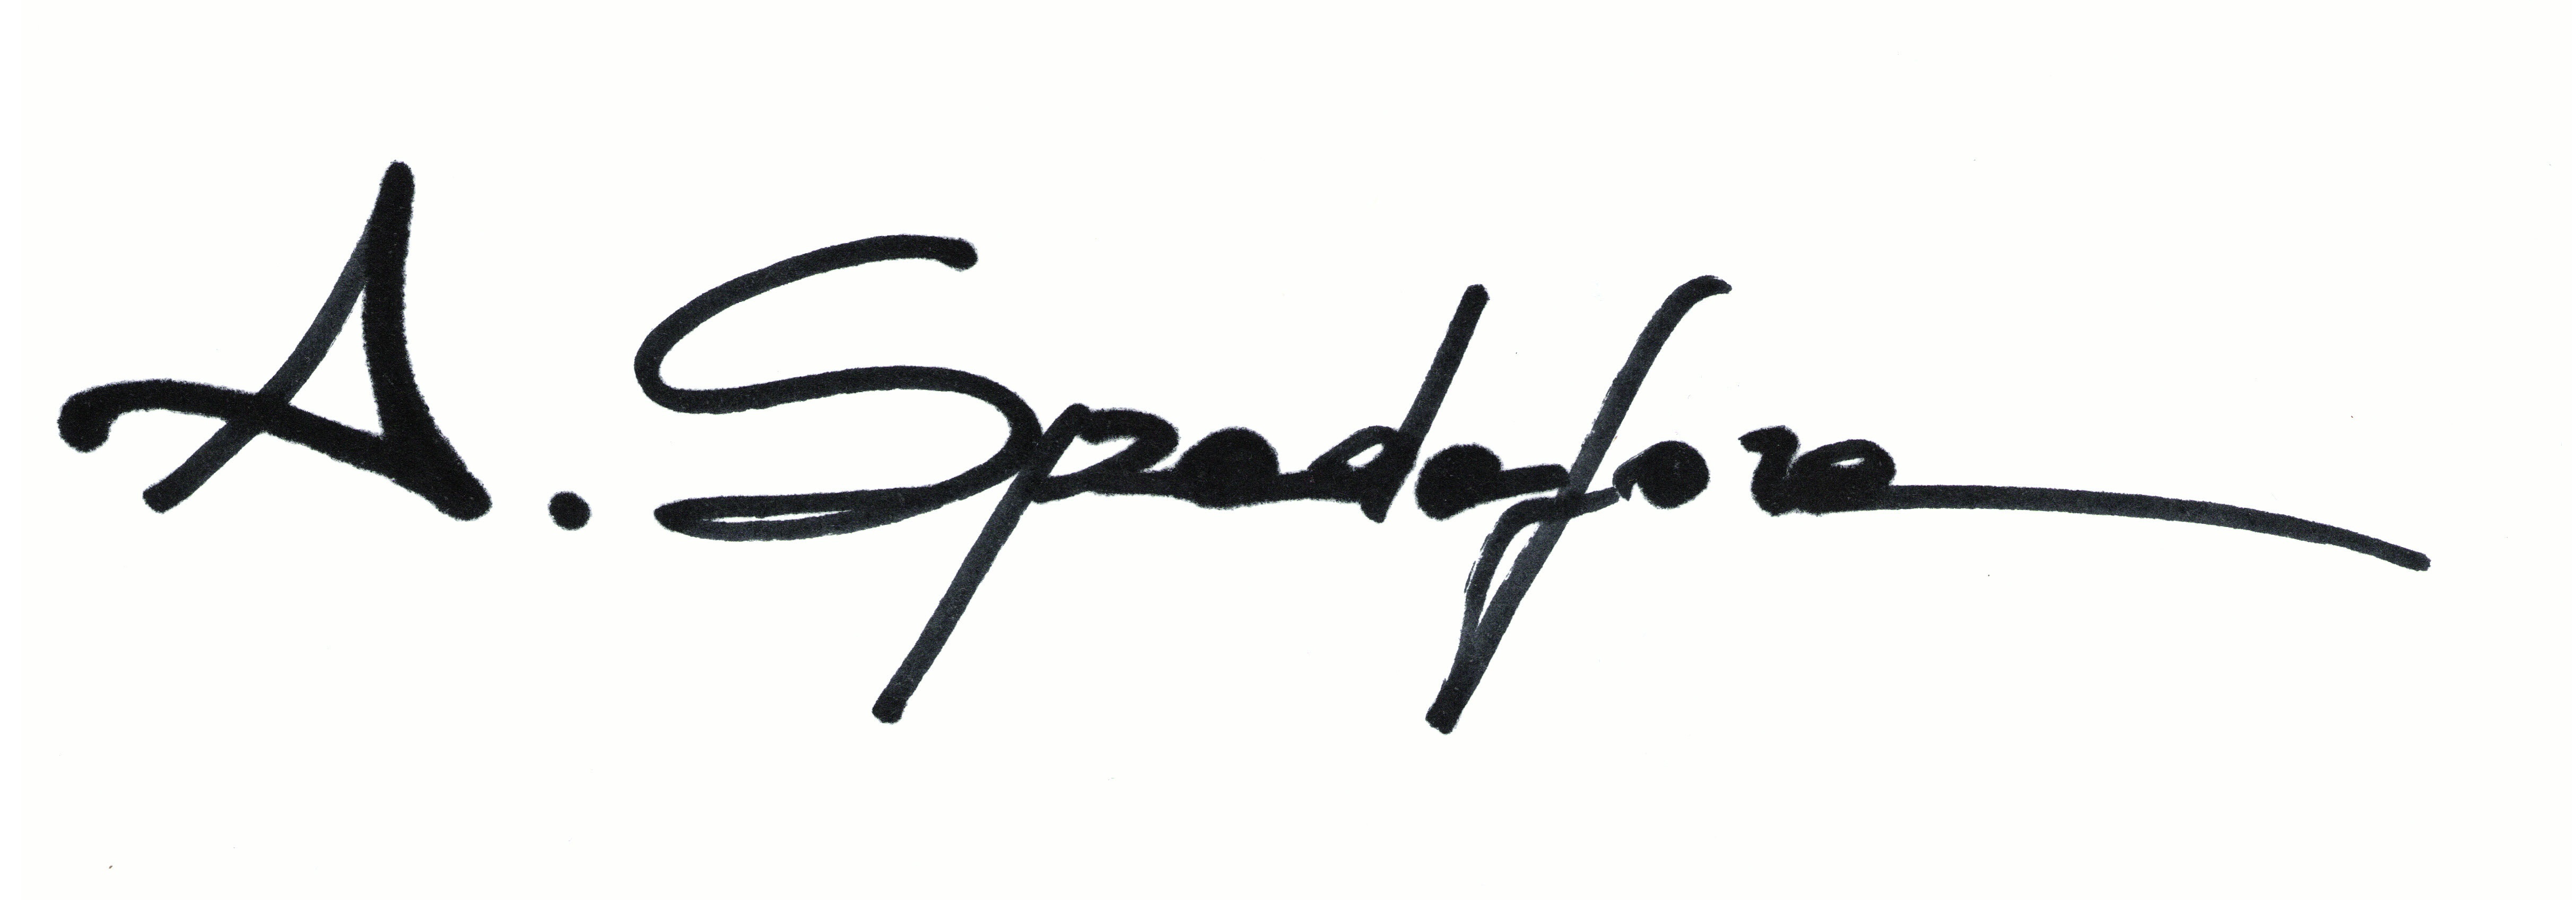
Signature of: antonello spadafora